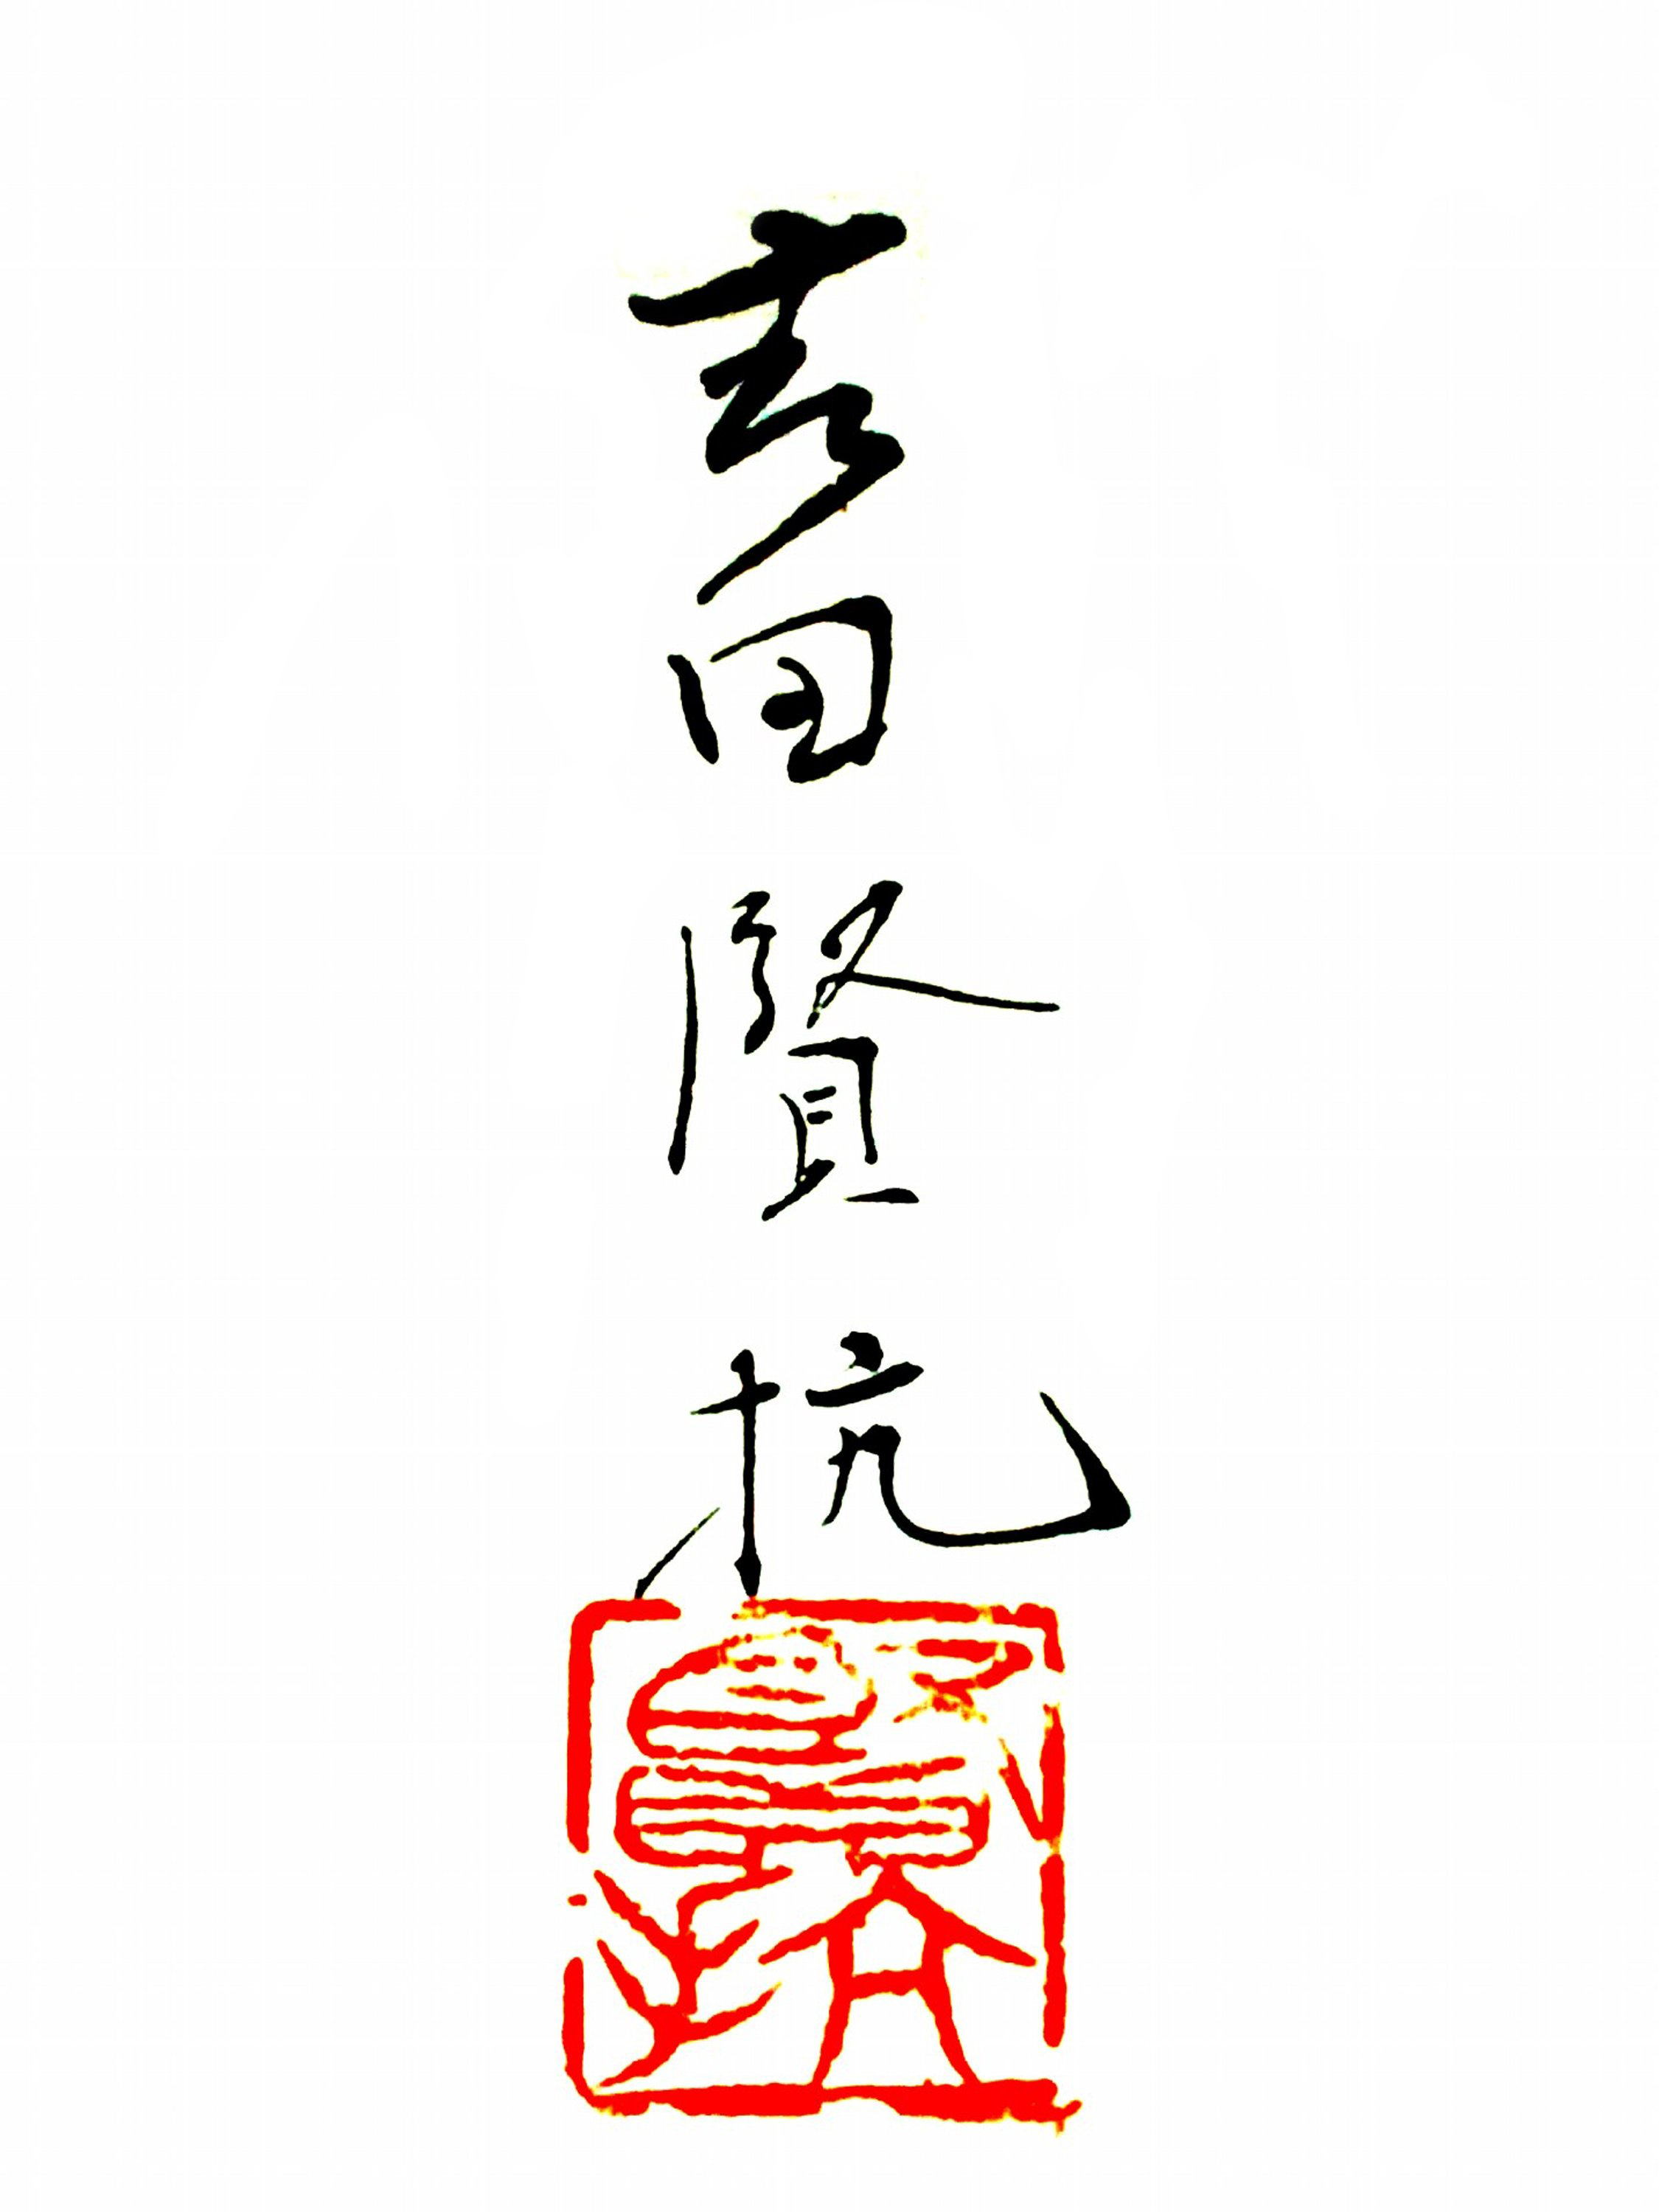
Signature of: kenkō yoshida